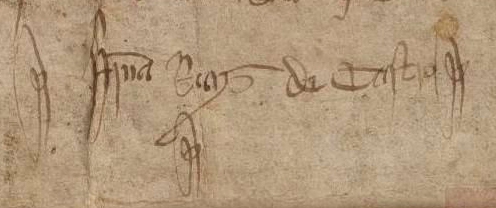
Signature of: fernando ruiz de castro